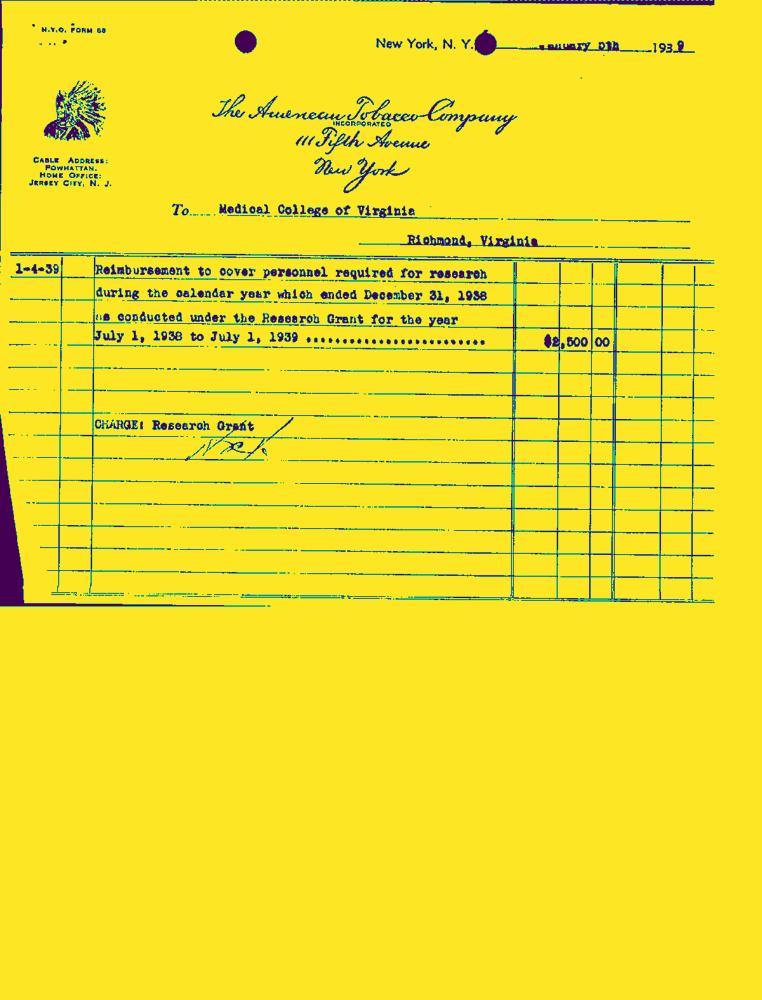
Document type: Invoice-Doc